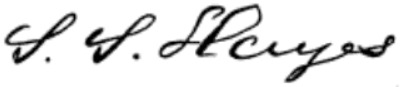
Signature of: samuel snowden hayes